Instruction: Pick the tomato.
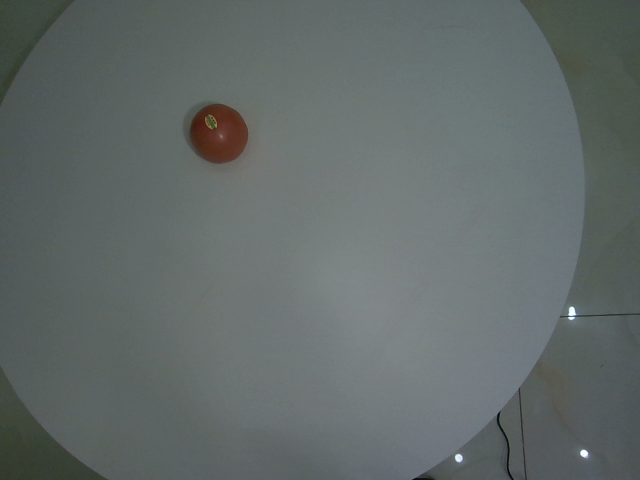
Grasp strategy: vertical